Question: What is the name of the tenant mentioned in the document?
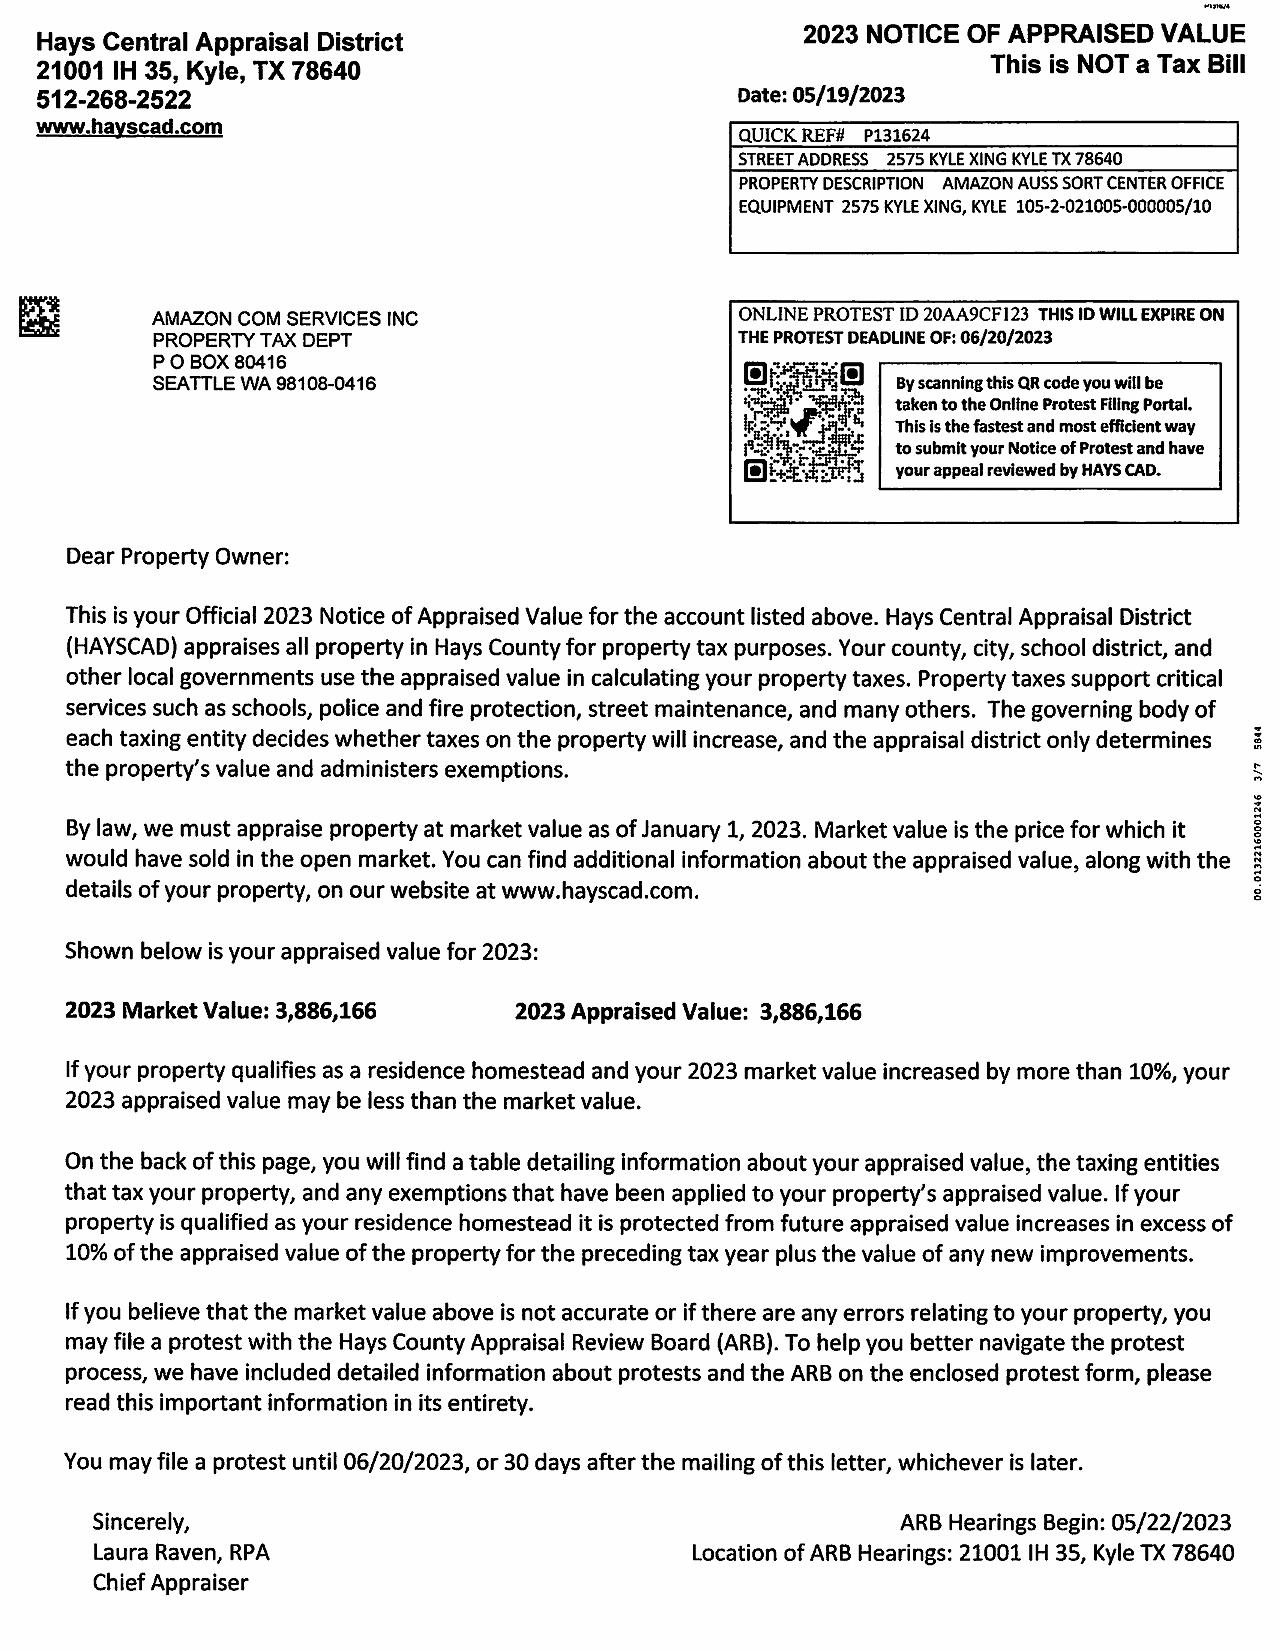
Answer: "AMAZON COM SERVICES INC"